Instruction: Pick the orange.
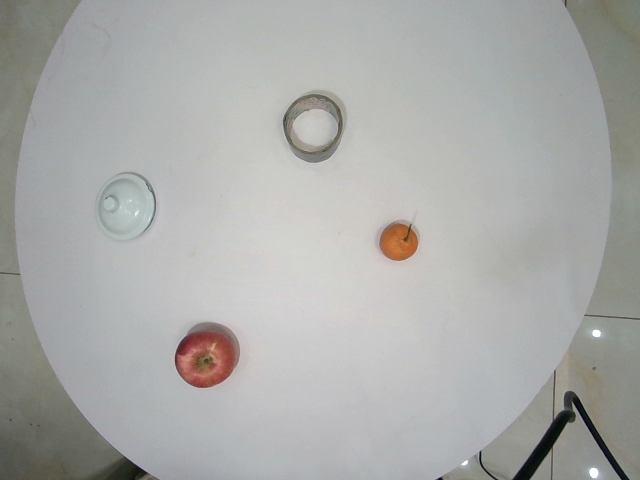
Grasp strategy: vertical